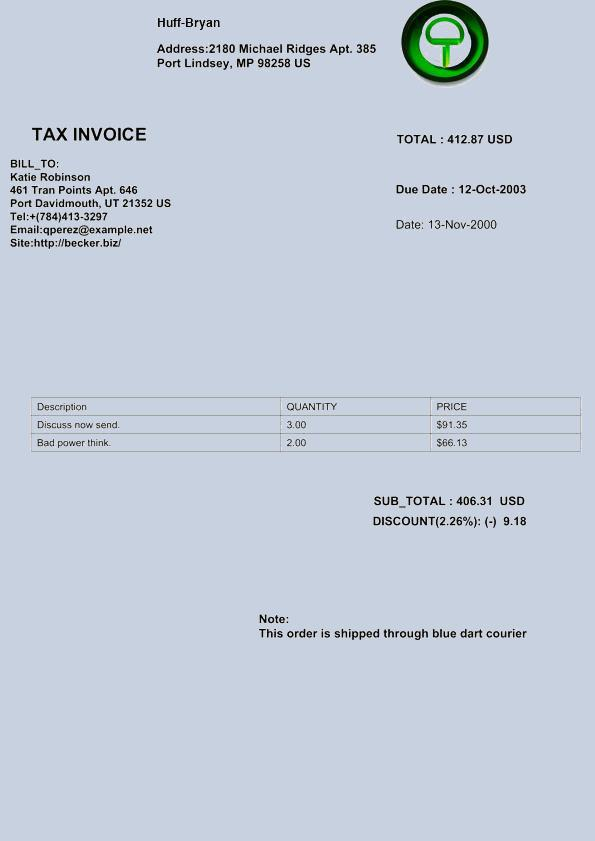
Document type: Invoice